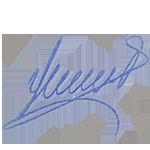
Signature of: vahagn asatryan